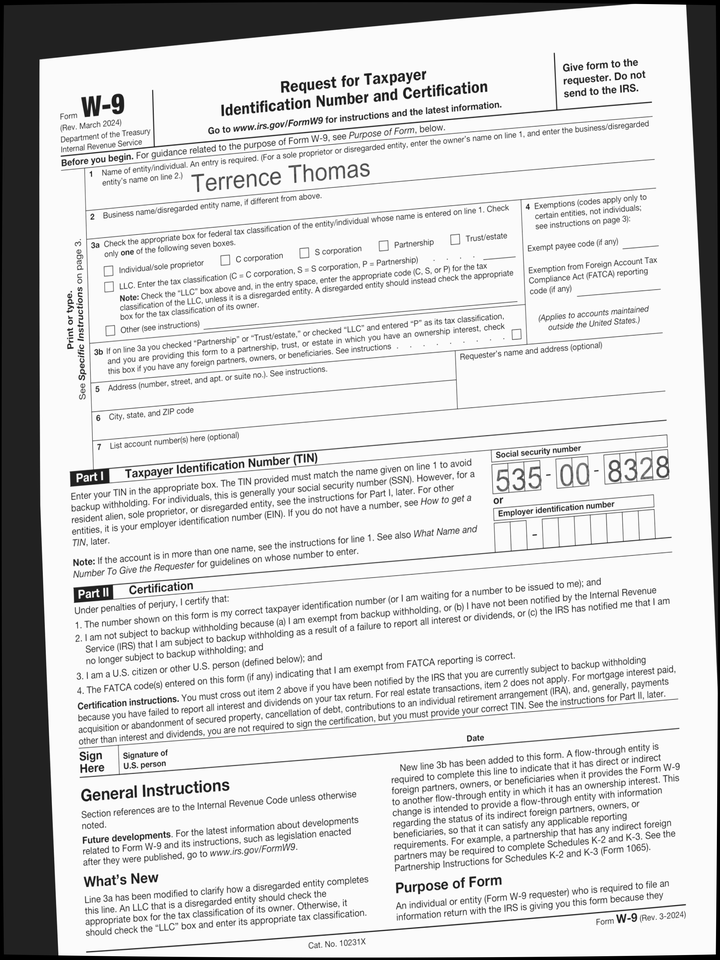
cbx: no
ssn: 535008328
enm: Terrence Thomas